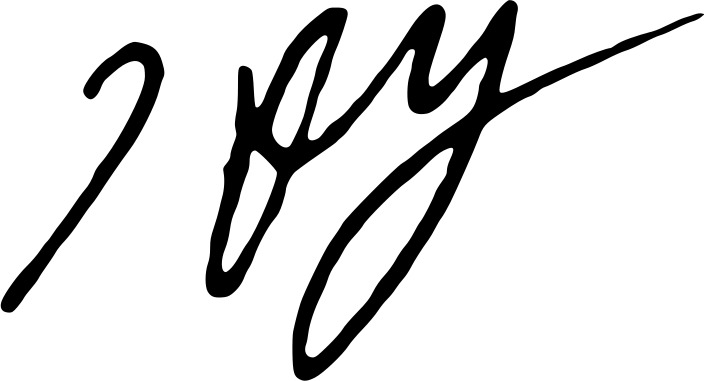
Signature of: eka tkeshelashvili